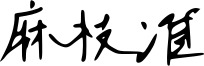
Signature of: jun maeda